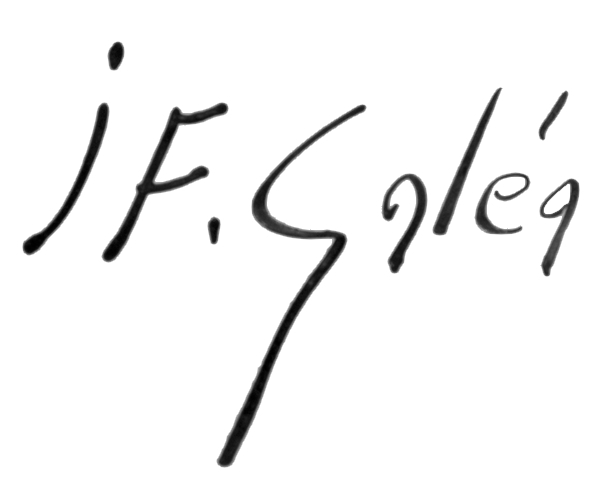
Signature of: jean françois galéa